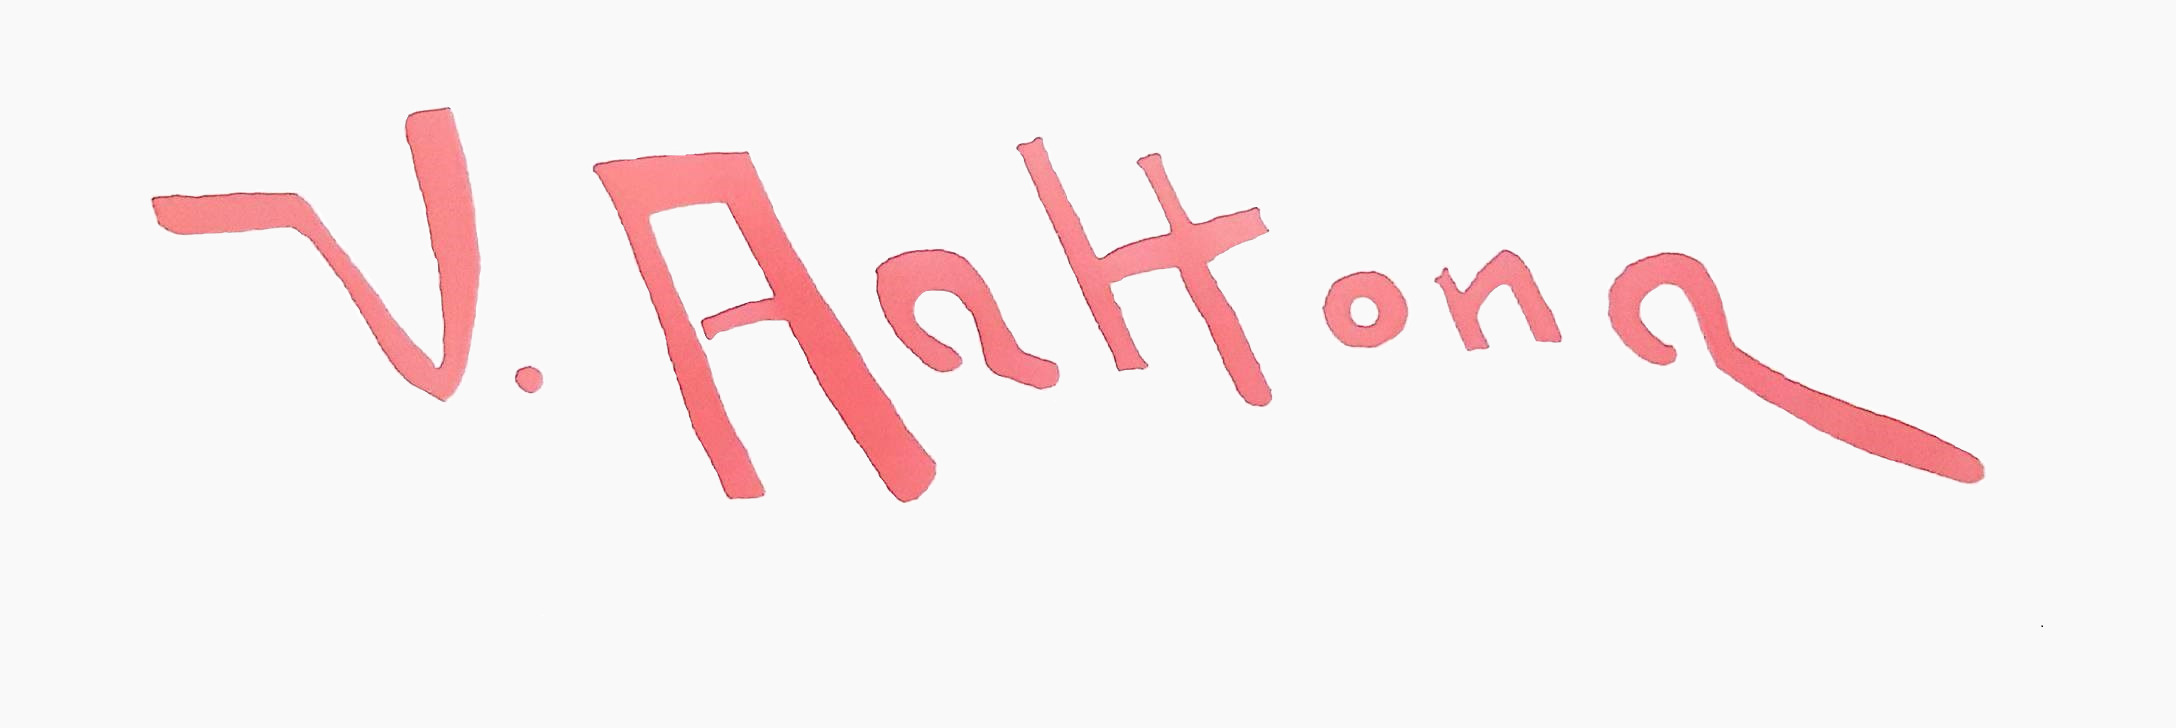
Signature of: veikko aaltona